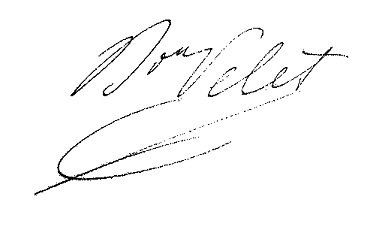
Signature of: joseph pelet de la lozère